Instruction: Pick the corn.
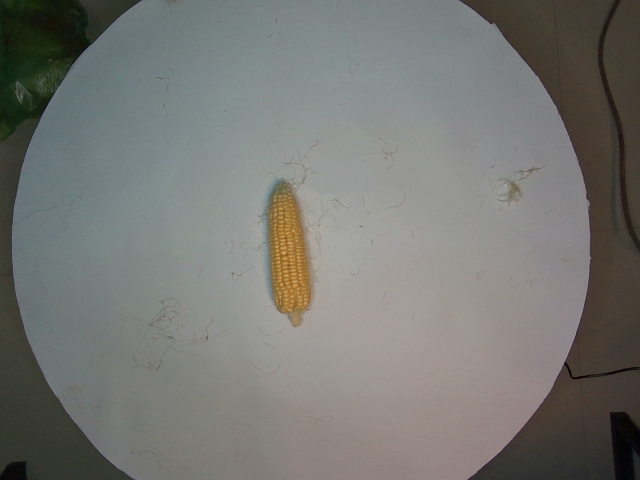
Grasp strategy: vertical